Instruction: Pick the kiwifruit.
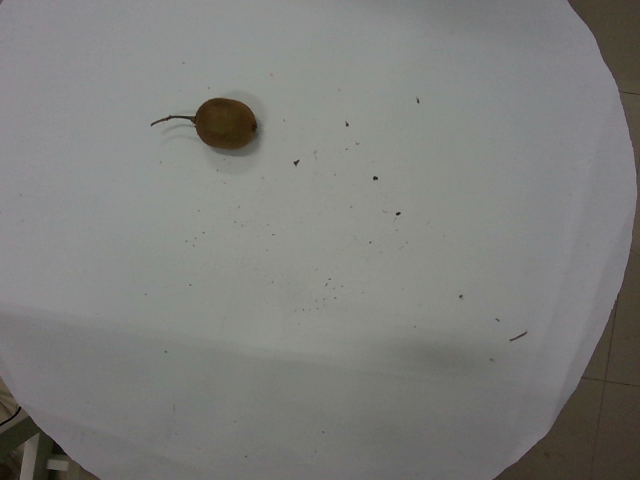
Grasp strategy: vertical